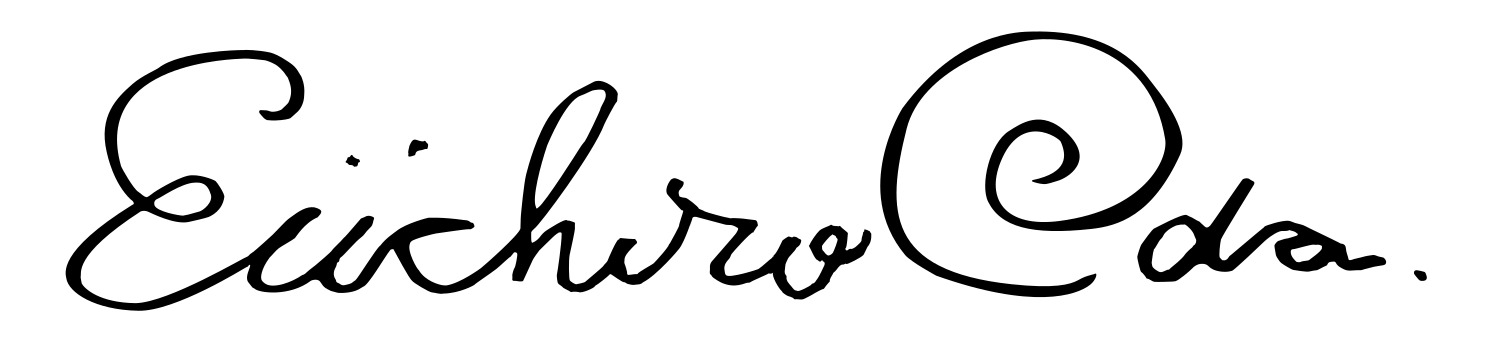
Signature of: eiichiro oda